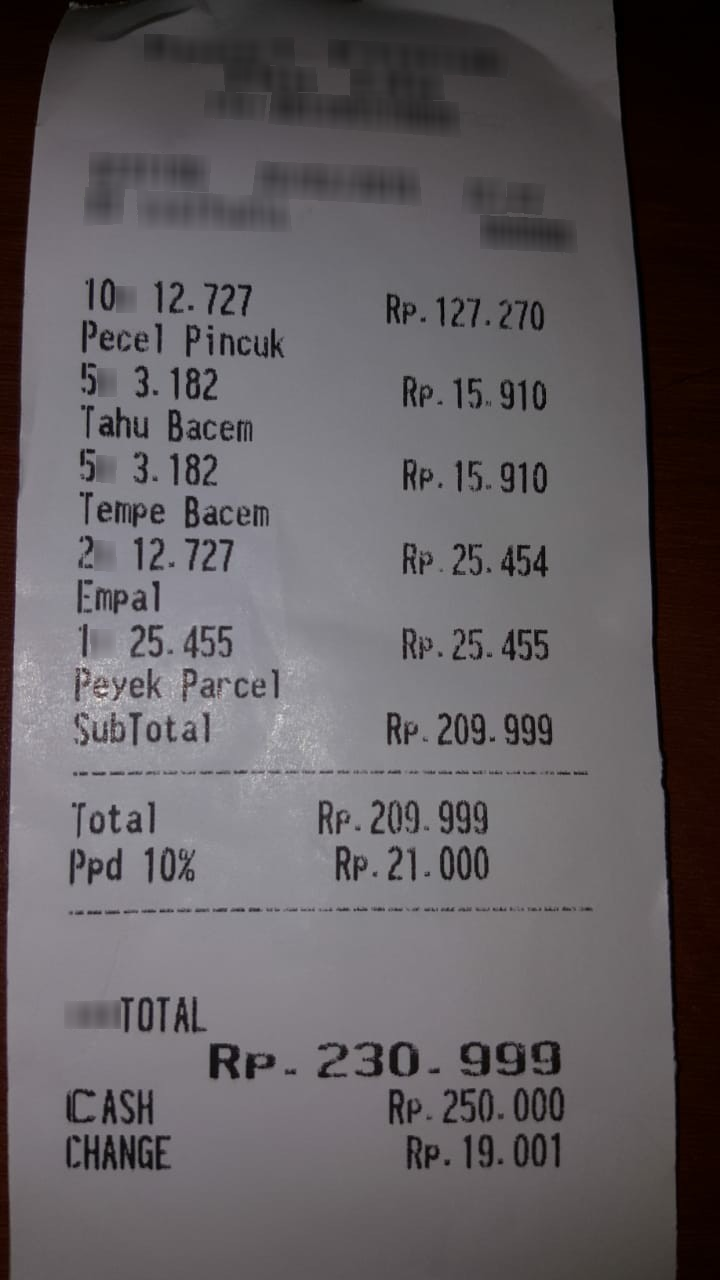
Number of items: 5
Subtotal: 209.999 209.999
Tax: 21.000
Total: 230.999
OCR text regions:
text: Rp.
text: Rp.
text: Rp.
text: Rp.
text: Rp.
text: Rp.
text: Rp.
text: Total
text: Rp.
text: 209.999
text: Rp.
text: Rp.
text: Rp.
text: Pecel
text: Pincuk
text: 10
text: 12.727
text: 127.270
text: Tahu
text: Bacem
text: 5
text: 3.182
text: 15.910
text: Tempe
text: Bacem
text: 5
text: 3.182
text: 15.910
text: Empal
text: 2
text: 12.727
text: 25.454
text: Peyek
text: Parcel
text: 1
text: 25.455
text: 25.455
text: SubTotal
text: 209.999
text: Ppd
text: 10%
text: 21.000
text: TOTAL
text: 230.999
text: CASH
text: 250.000
text: CHANGE
text: 19.001